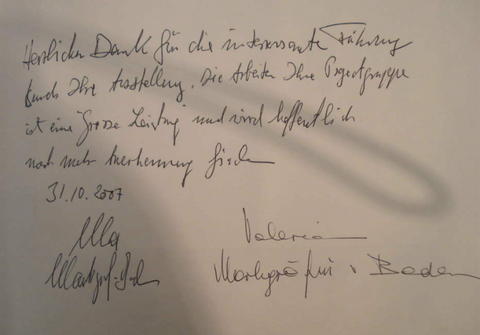
Signature of: prince maximilian margrave of baden